Question: Explain the disease:
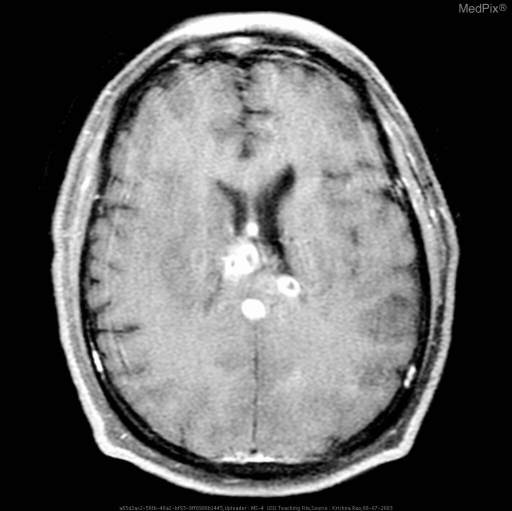
Answer: The disease is discussed as: WHO Grade IV

Cell of Origin: ASTROCYTE

Synonyms: GBM, glioblastoma multiforme, spongioblastoma multiforme

Common Locations: cerebral hemispheres, occasionally elsewhere (brainstem, cerebellum, cord)

Demographics: peak from 45-60 years

Histology: grossly heterogeneous, degeneration, necrosis and hemorrhage are common

Special Stains: GFAP varies, often present in areas of better differentiation

Progression : Can't get any worse.

Radiology: Glioblastoma is usually seen as a grossly heterogeneous mass. Ring enhancement surrounding a necrotic
center is the most common presentation, but there may be multiple rings. Surrounding vasogenic edema can be
impressive, and adds significantly to the mass effect. Signs of recent (methemoglobin) and remote (hemosiderin)
hemorrhage are common. Despite it’s apparent demarcation on enhanced scans, the lesion may diffusely infiltrate into
the brain, crossing the corpus callosum in 50-75% of cases.

COMMENTS: